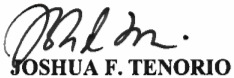
Signature of: josh tenorio